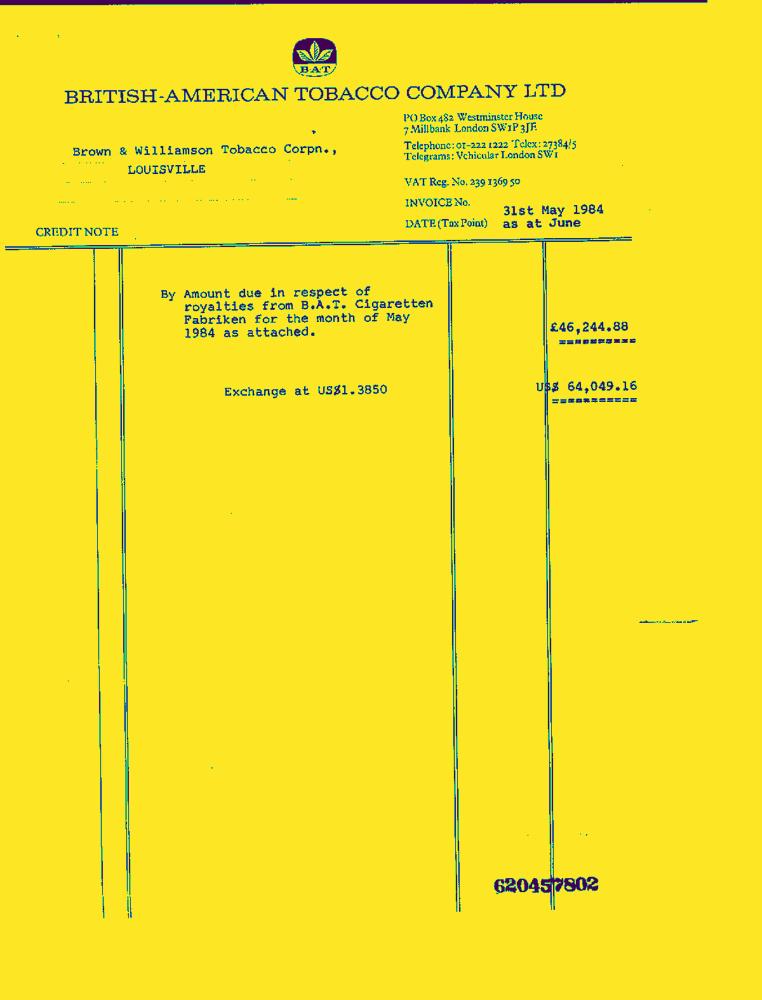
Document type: Invoice-Doc